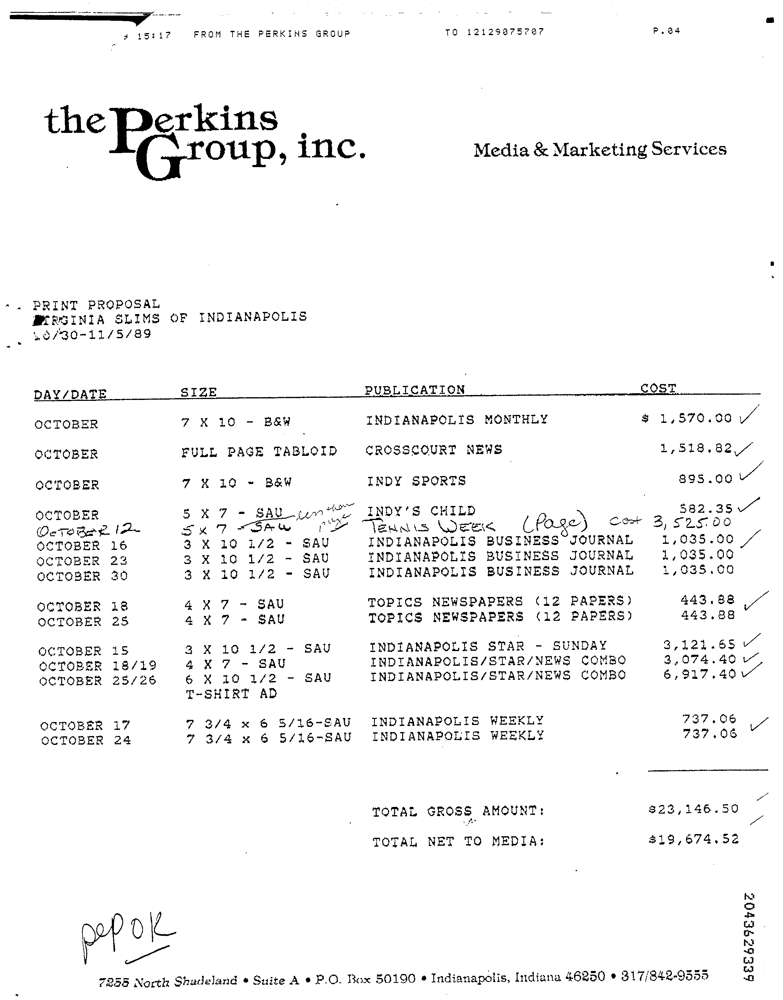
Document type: Invoice